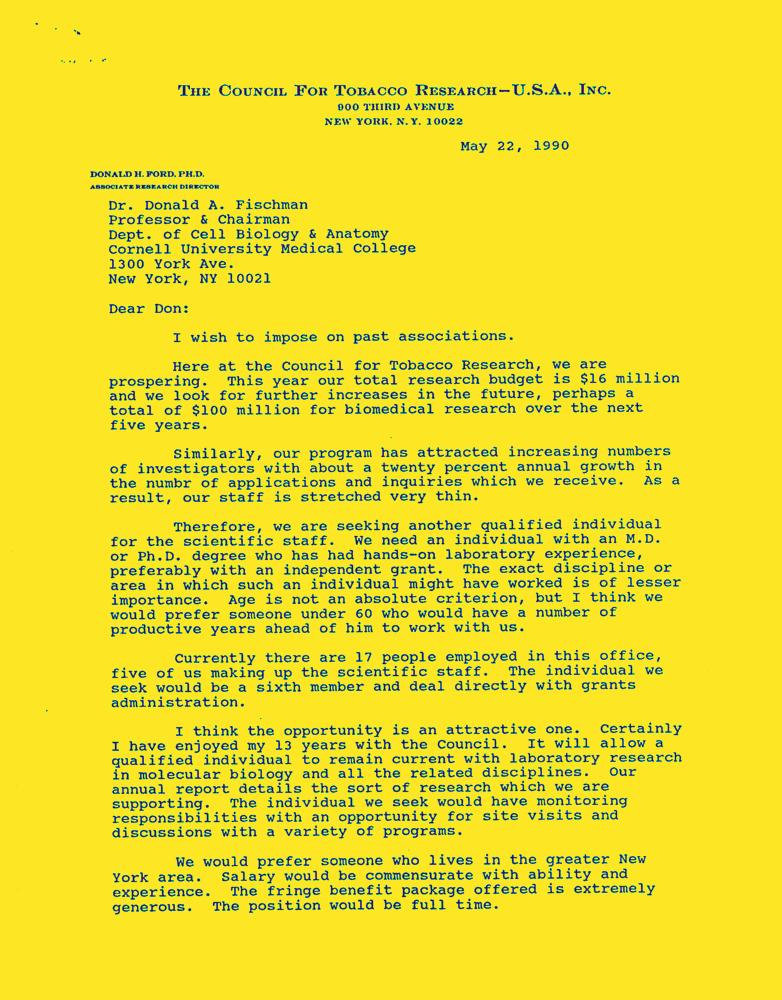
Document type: Letter-Doc